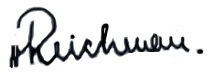
Signature of: walter von reichenau